Question: What is the property identification or parcel number listed?
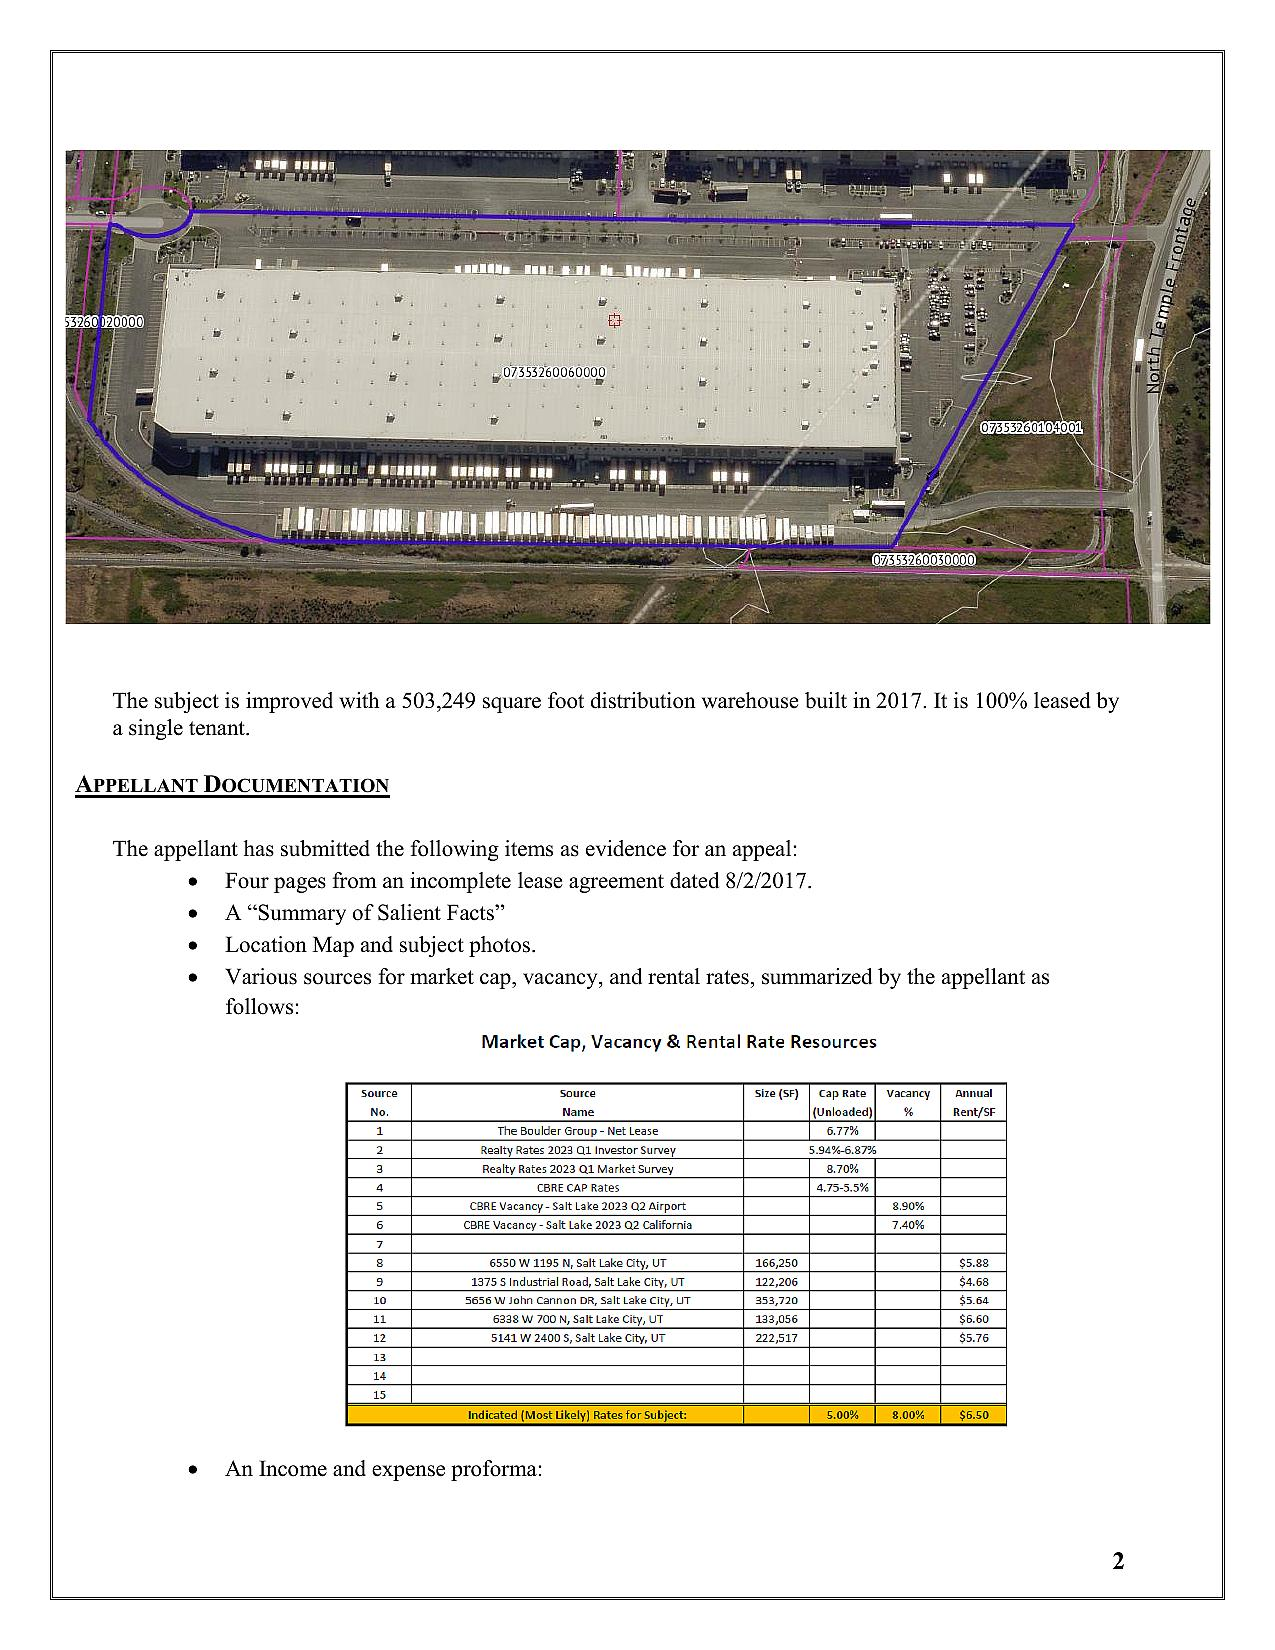
Answer: "03551260060000, 031573015000, 031573005000"